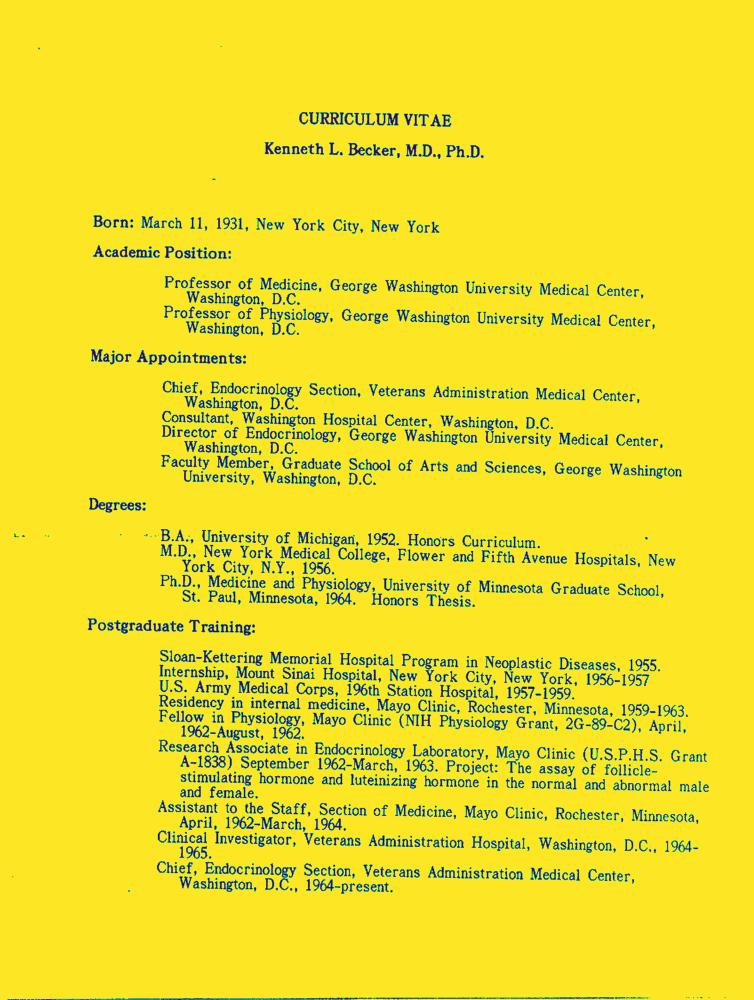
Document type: Resume-Doc